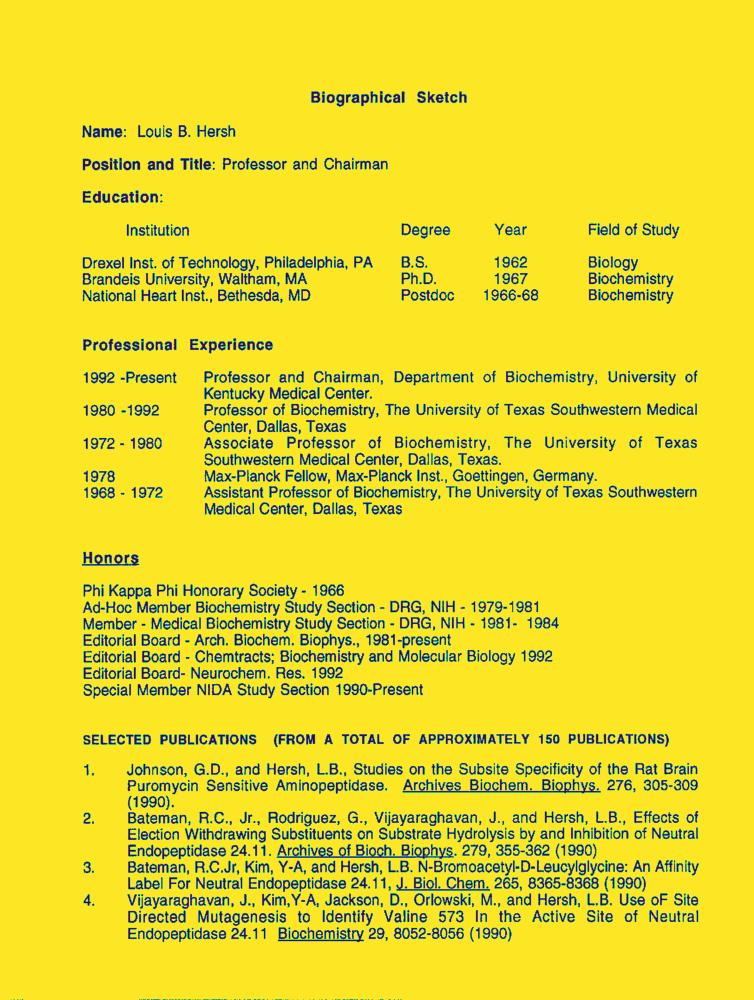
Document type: Resume-Doc